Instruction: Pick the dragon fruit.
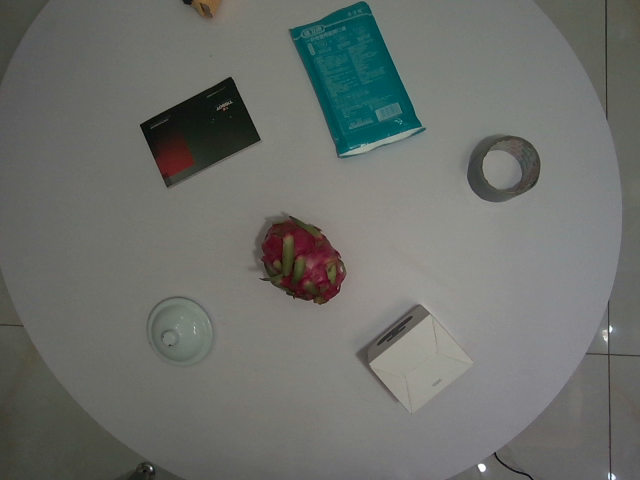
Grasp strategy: vertical